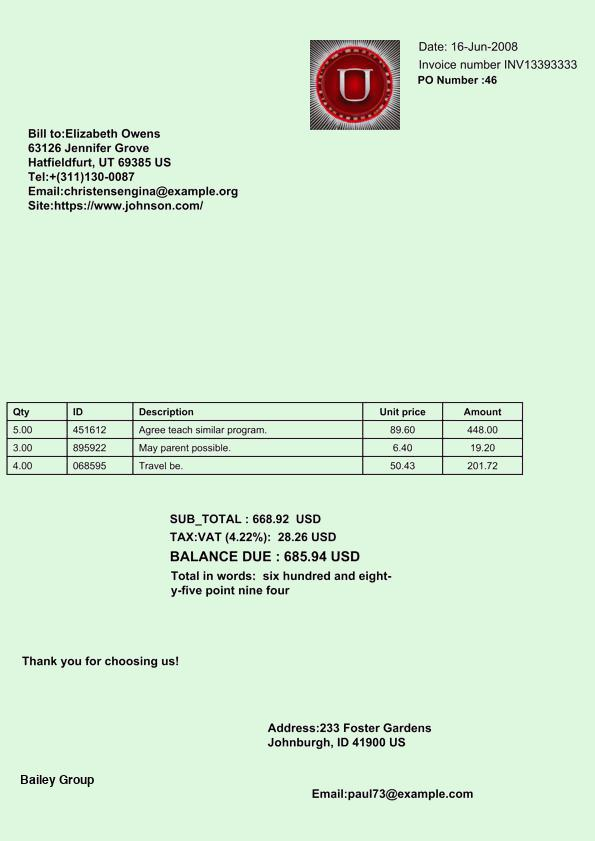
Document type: Invoice